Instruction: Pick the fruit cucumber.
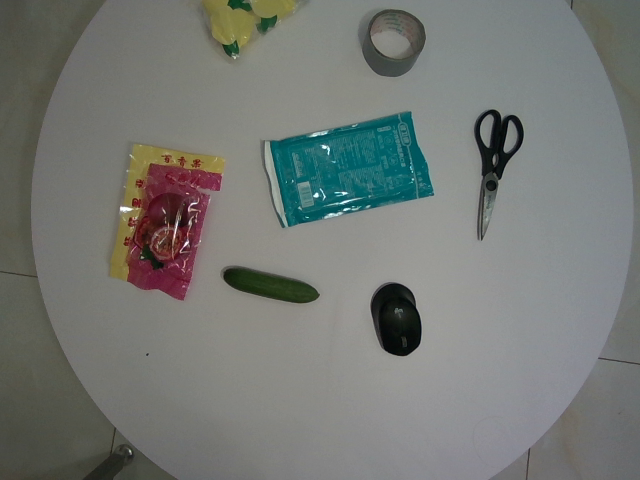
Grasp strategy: vertical